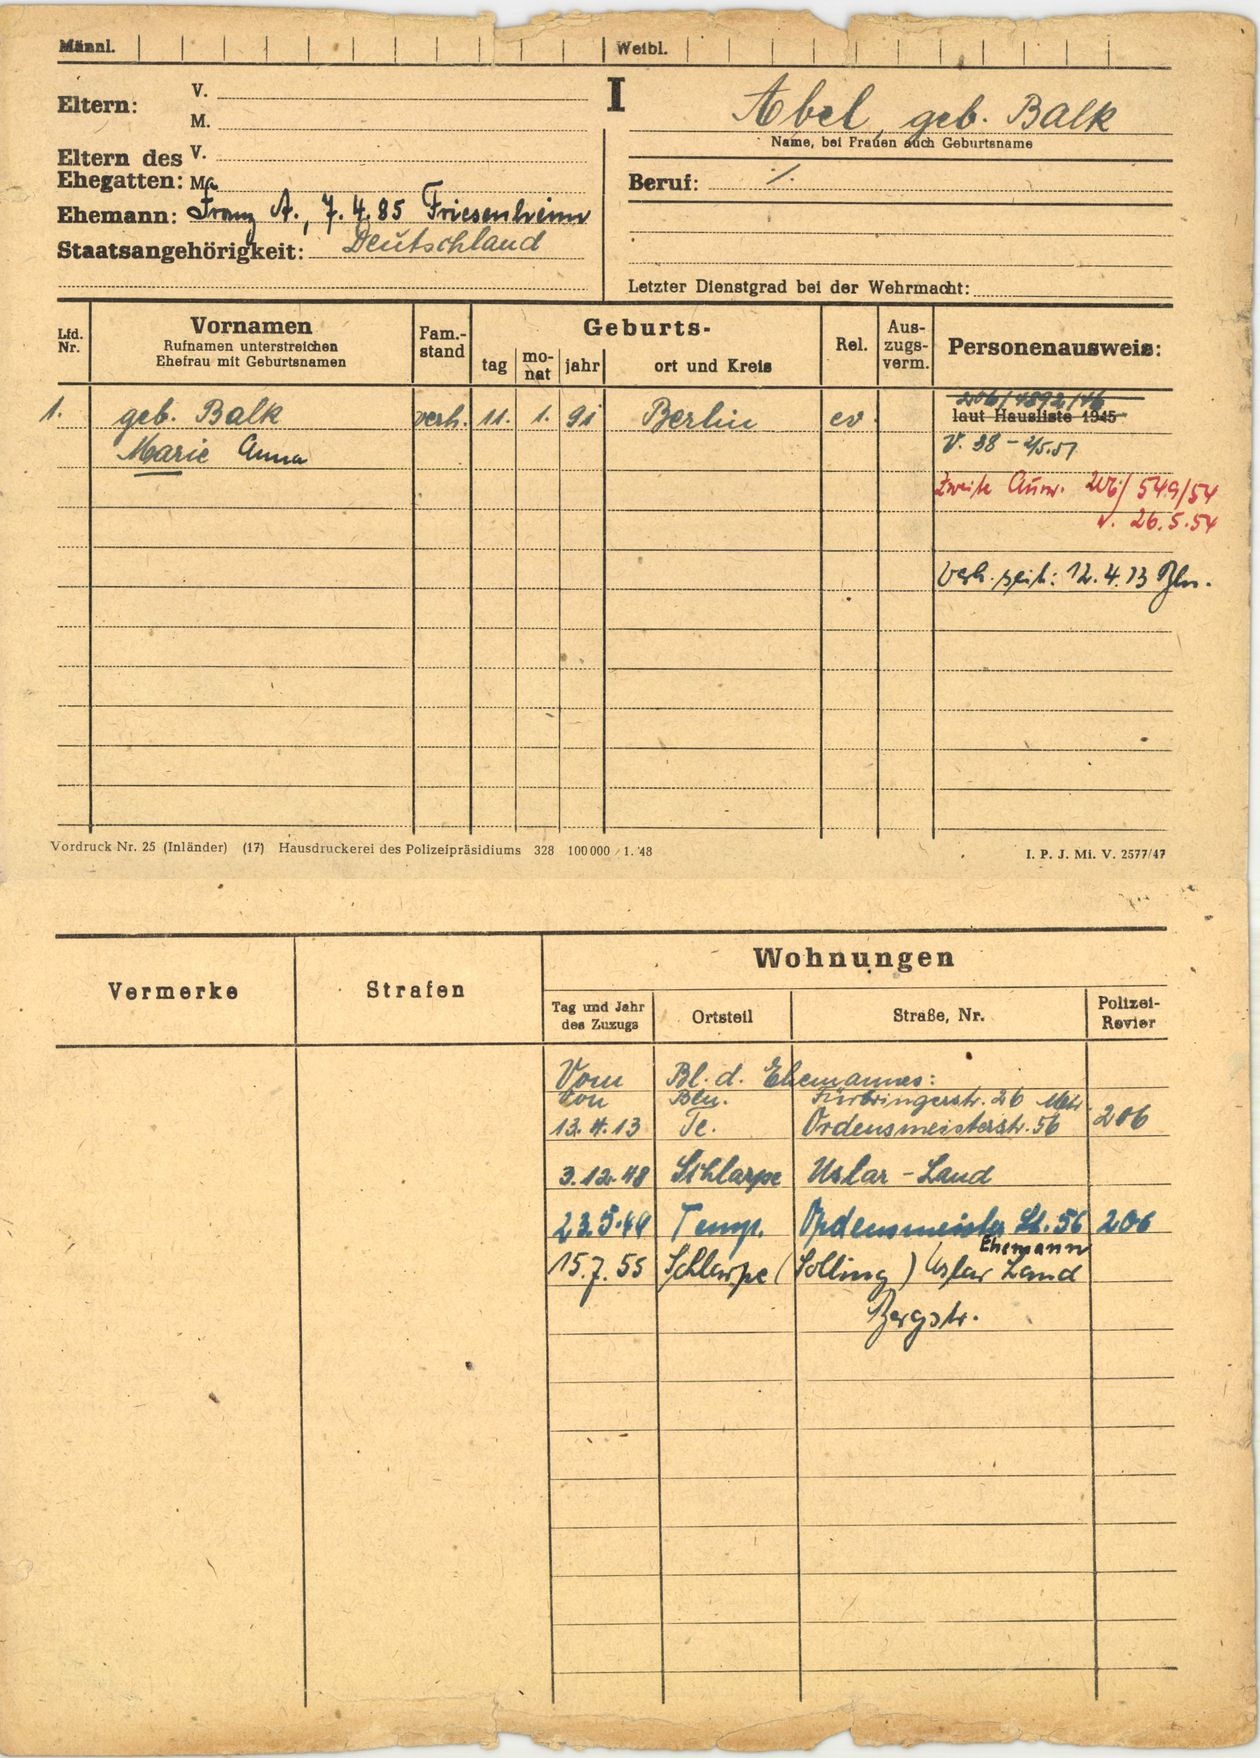
Abel, geb. Balk